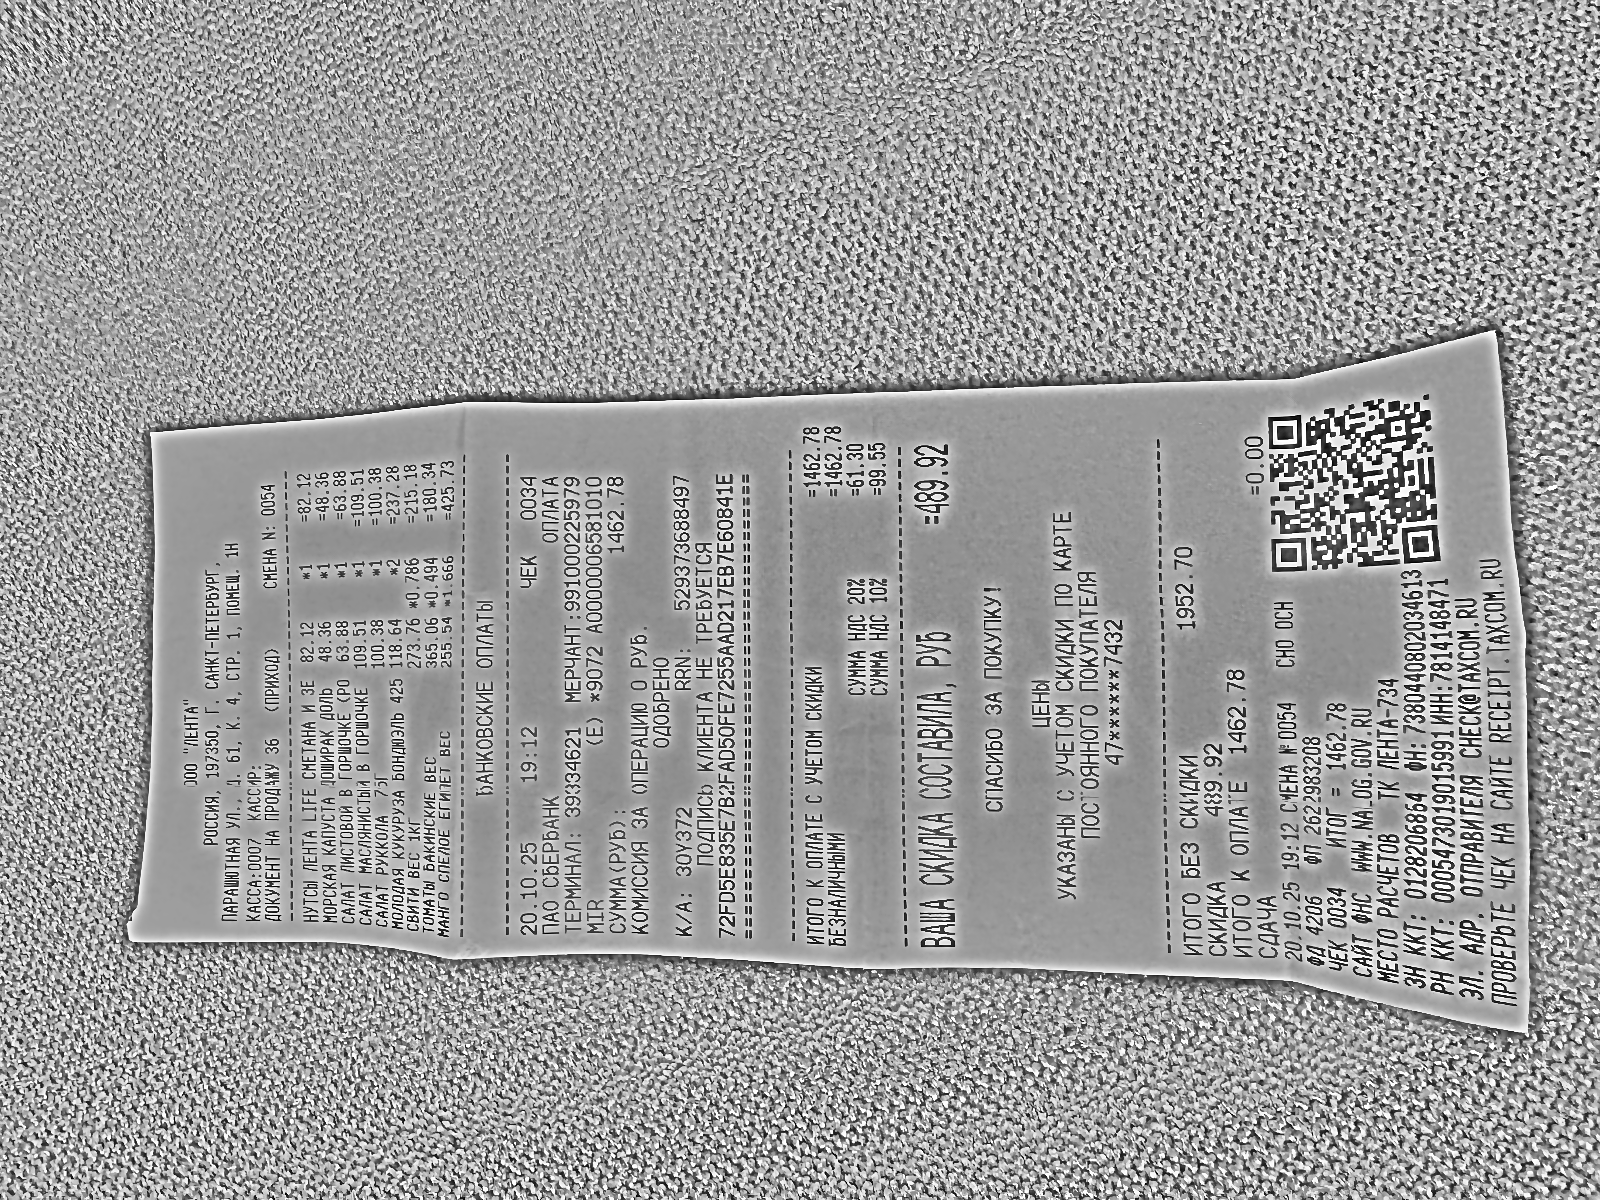
Продавец: 000 "ЛЕНТА",
ИНН: 7814148471
Дата: 20.10.25 19:12
Товары: НУТСЫ ЛЕНТА LIFE СМЕТАНА М ЗЕ.; МОРСКАЯ КАПУСТА ДОШИРАЮ ДОЛЬ; САЛАТ ЛИСТОВОЙ В ГОРШОЧКЕ (РО; САЛАТ МАСЛЯНИСТЫЙ В ГОРШОЧКЕ; САЛАТ РУККОЛА 75Г; МОЛОДАЯ КУКУРУЗА БОНДЮЭЛЬ 425; СВИТИ ВЕС 1КГ; ТОМАТЫ БАКИНСКИЕ ВЕС; МАНГО СПЕЛОЕ ЕГИПЕТ ВЕС
Количество: 1; 1; 1; 1; 1; 2; 0.786; 0.484; 1.666
Цена: 82.12; 48.36; 63.88; 109.51; 100.38; 118.64; 273.76; 365.06; 255.54
Сумма: 82.12; 48.36; 63.88; 109.51; 100.38; 237.28; 215.18; 180.34; 425.73
Итого: 1462.78